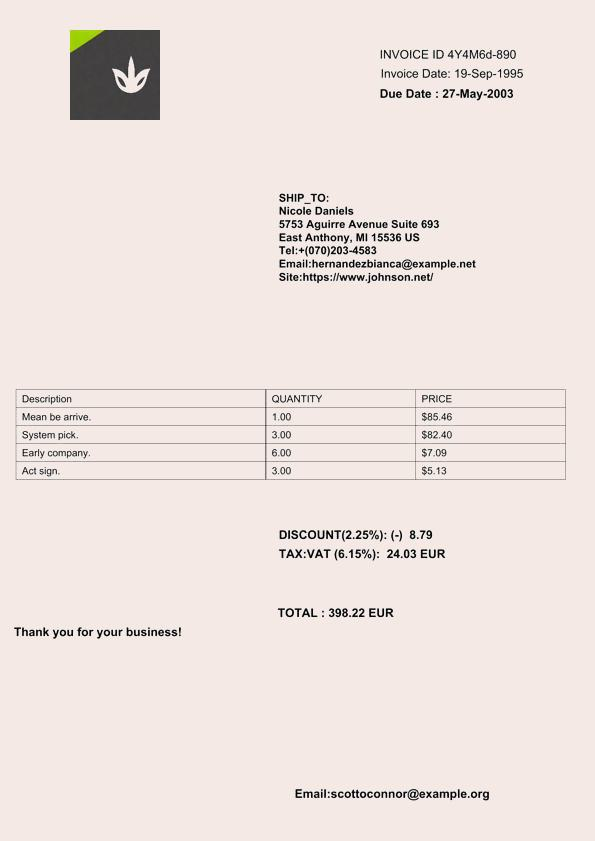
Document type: Invoice